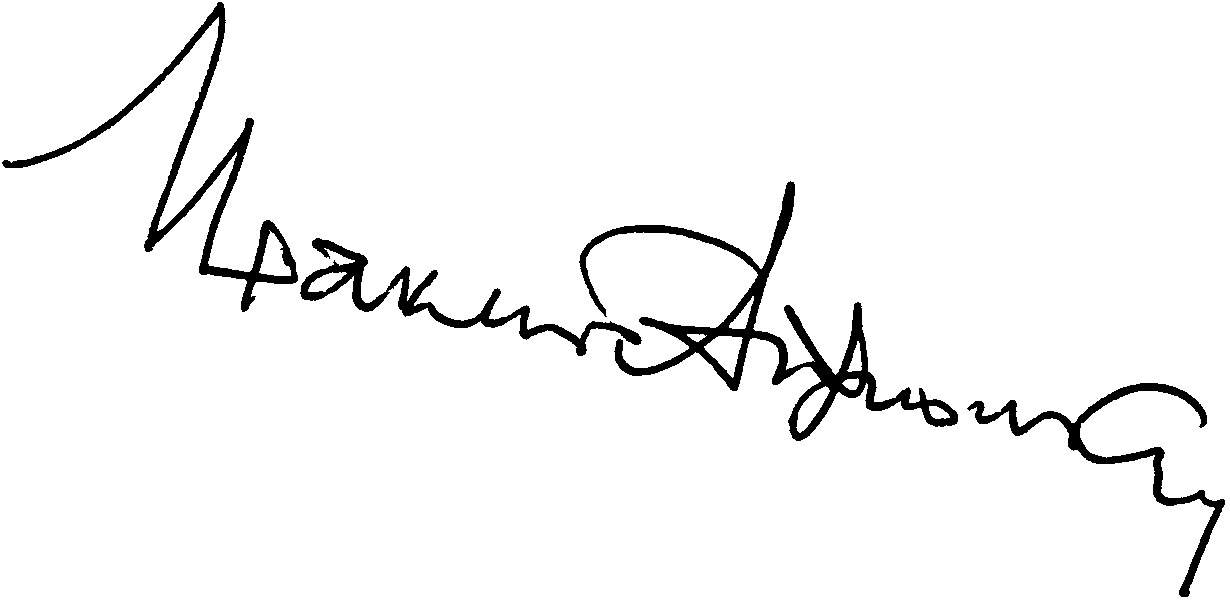
Signature of: irakly andronikov